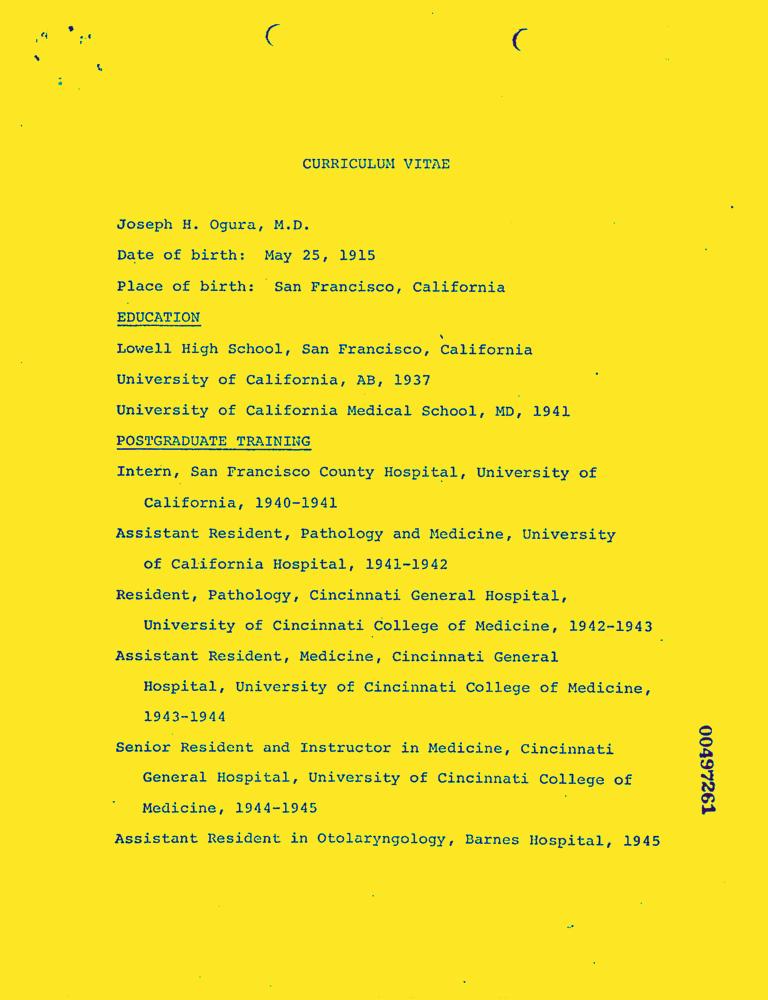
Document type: Resume-Doc